Question: Which state is mentioned in the document?
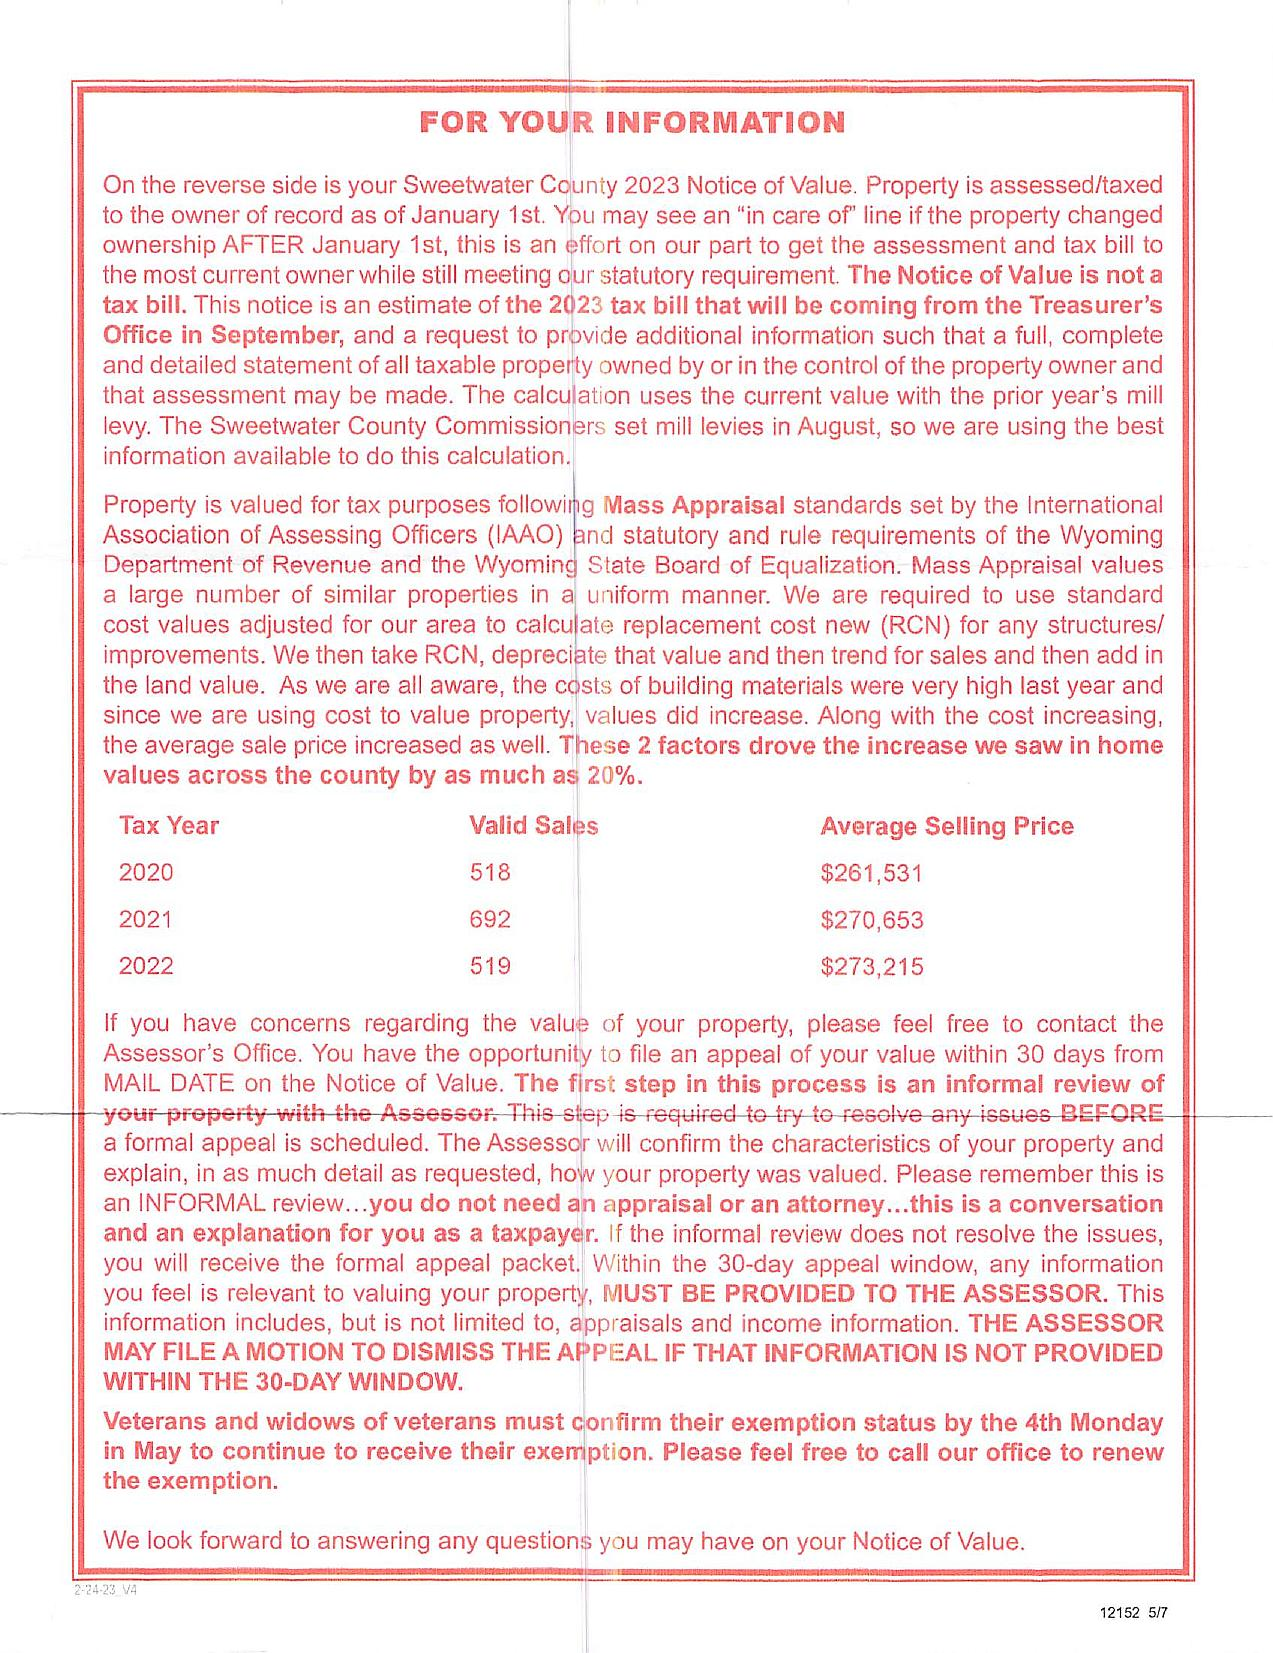
Answer: "Wyoming"